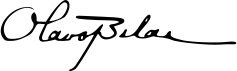
Signature of: olavo bilac